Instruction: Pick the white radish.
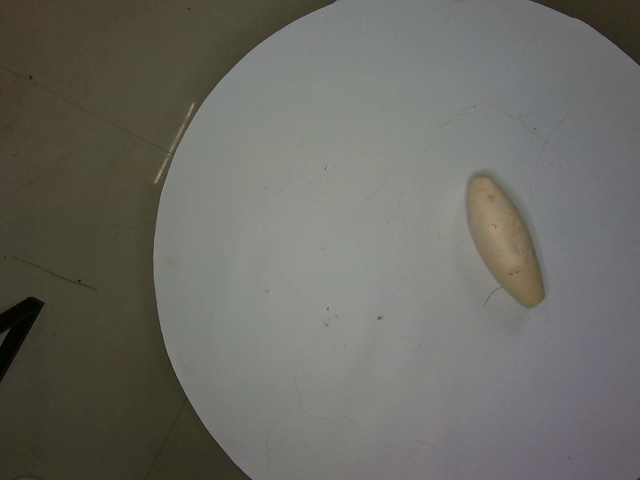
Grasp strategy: vertical